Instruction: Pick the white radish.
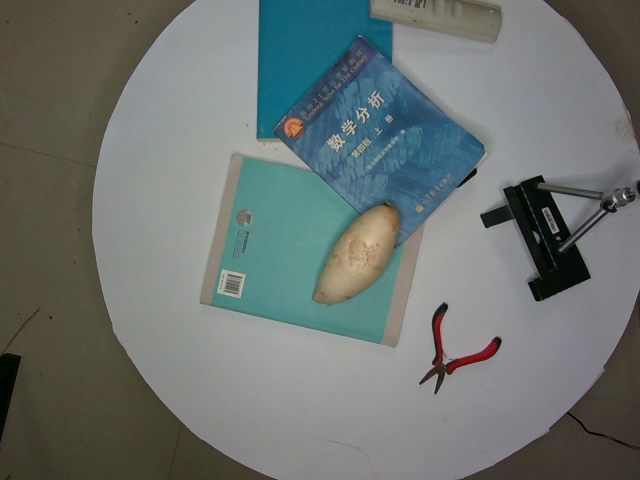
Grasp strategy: vertical